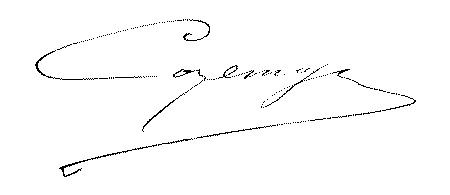
Signature of: marius gabriel cazemajou